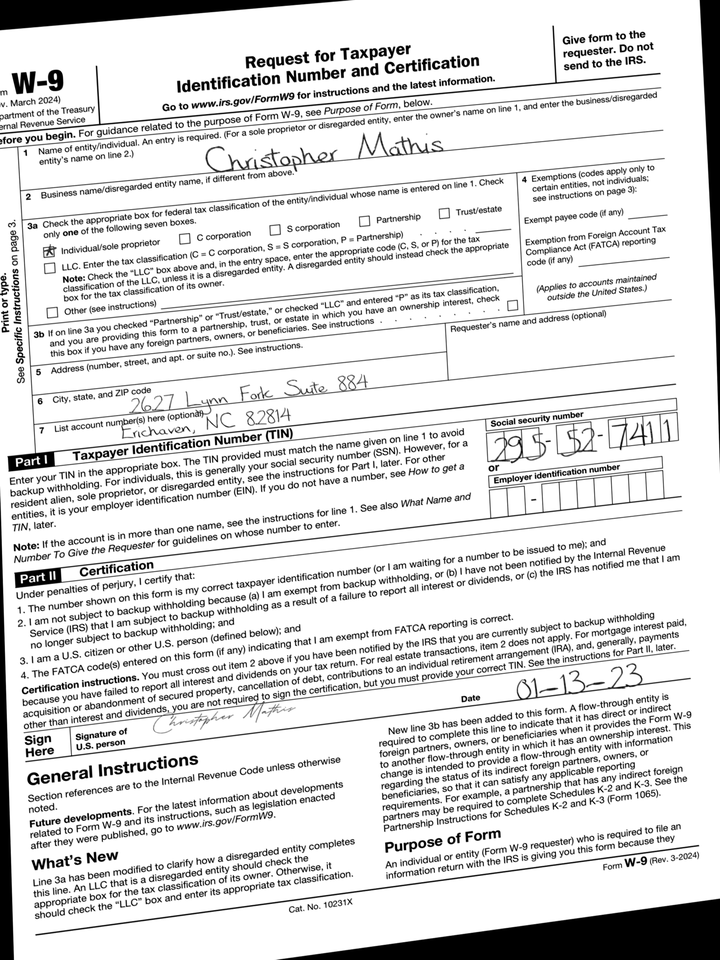
adr1: 2627 Lynn Fork Suite 884
adr2: Erichaven, NC 82814
cbx: yes
ssn: 295527411
enm: Christopher Mathis
sdt: 01-13-23